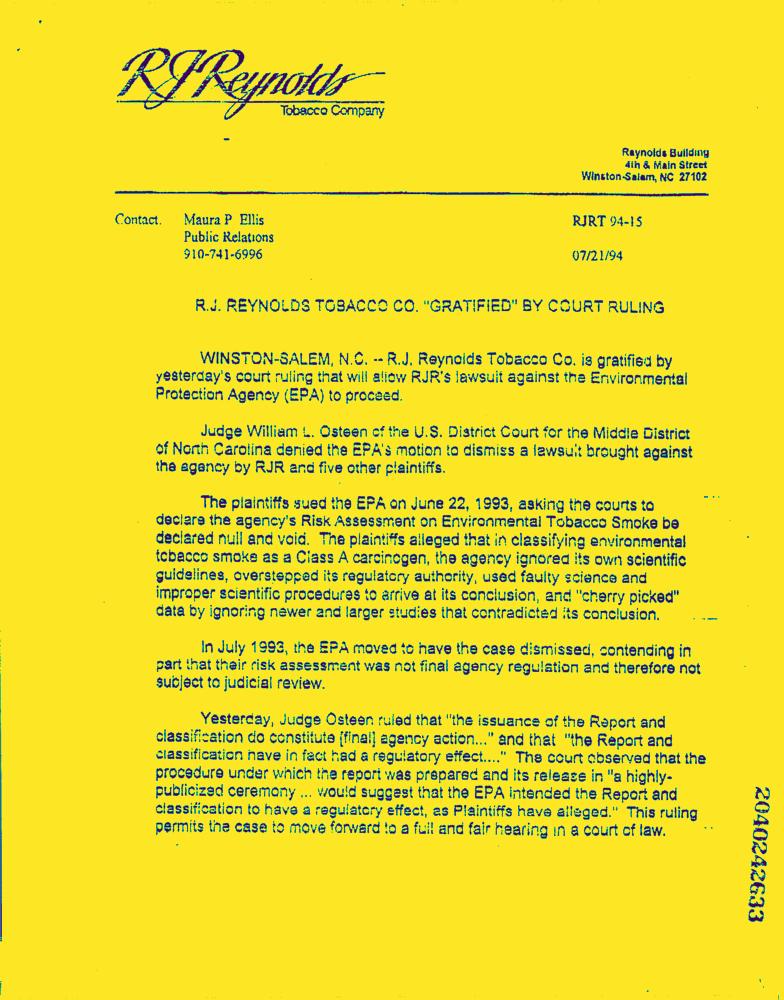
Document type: News-Article